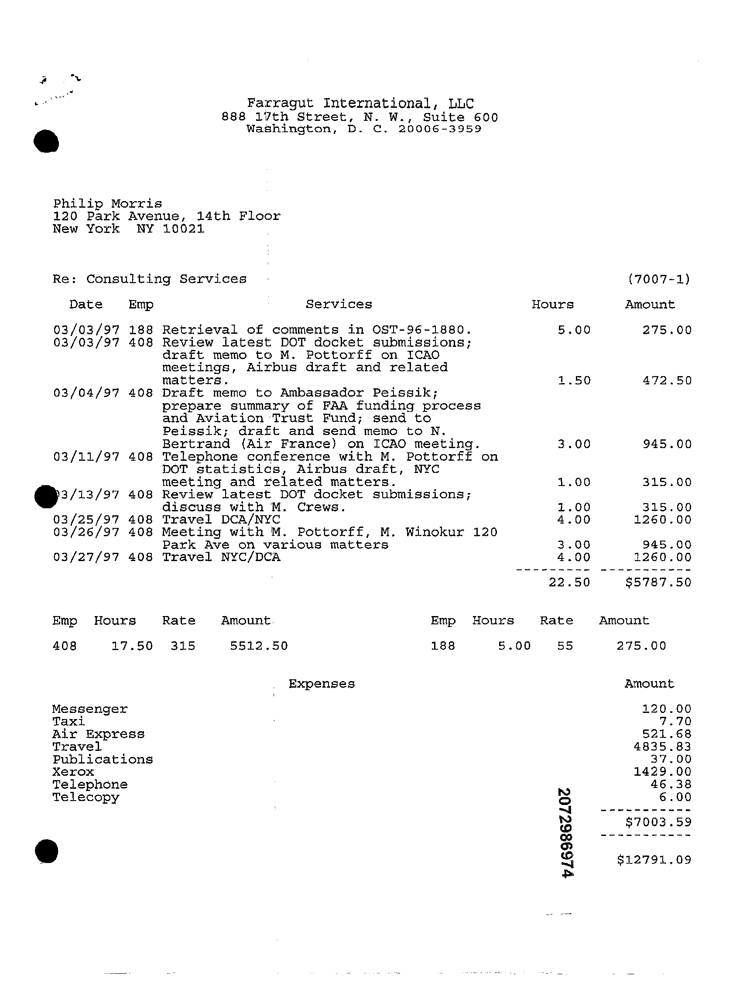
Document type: Invoice